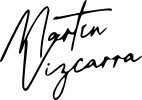
Signature of: martín vizcarra